Question: What is the potential diagnosis?
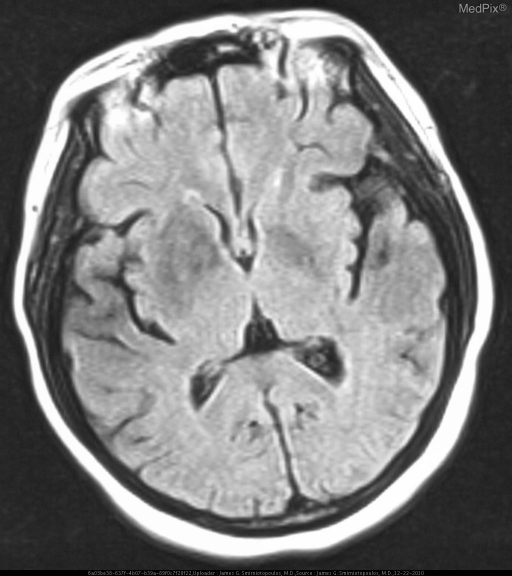
Answer: The possible diagnosis includes •  Cerebral infarction
•  Reperfusion contrast enhancement
•  Hemorrhagic stroke
•  Hypertensive hemorrhage
•  Angioinvasive mycotic hemorrhage.